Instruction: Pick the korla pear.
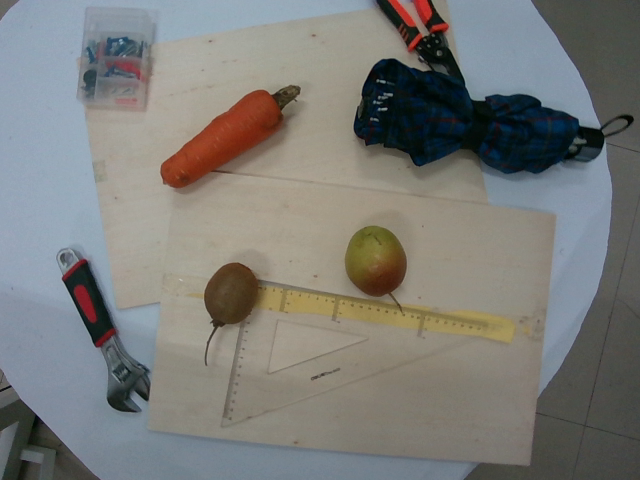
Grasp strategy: vertical